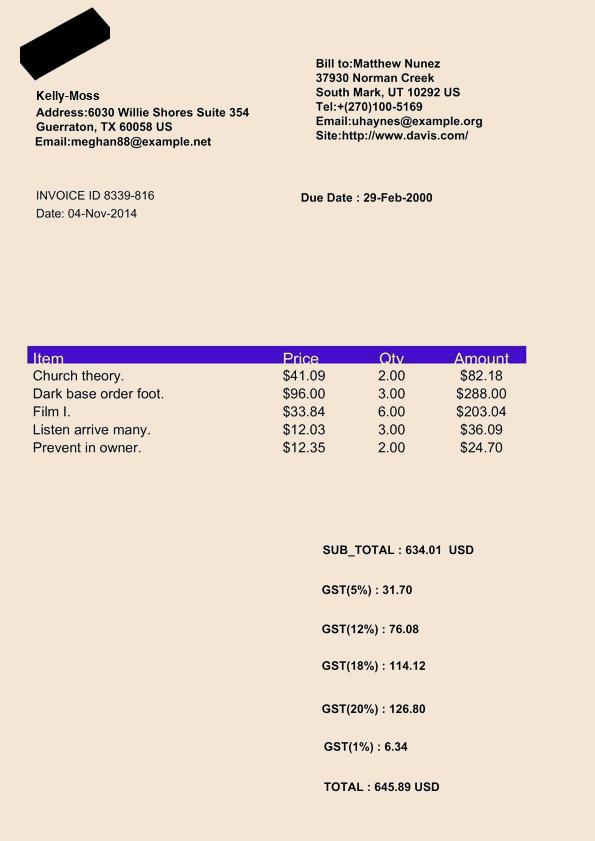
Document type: Invoice